Question: What jurisdiction, city, or county is the document associated with?
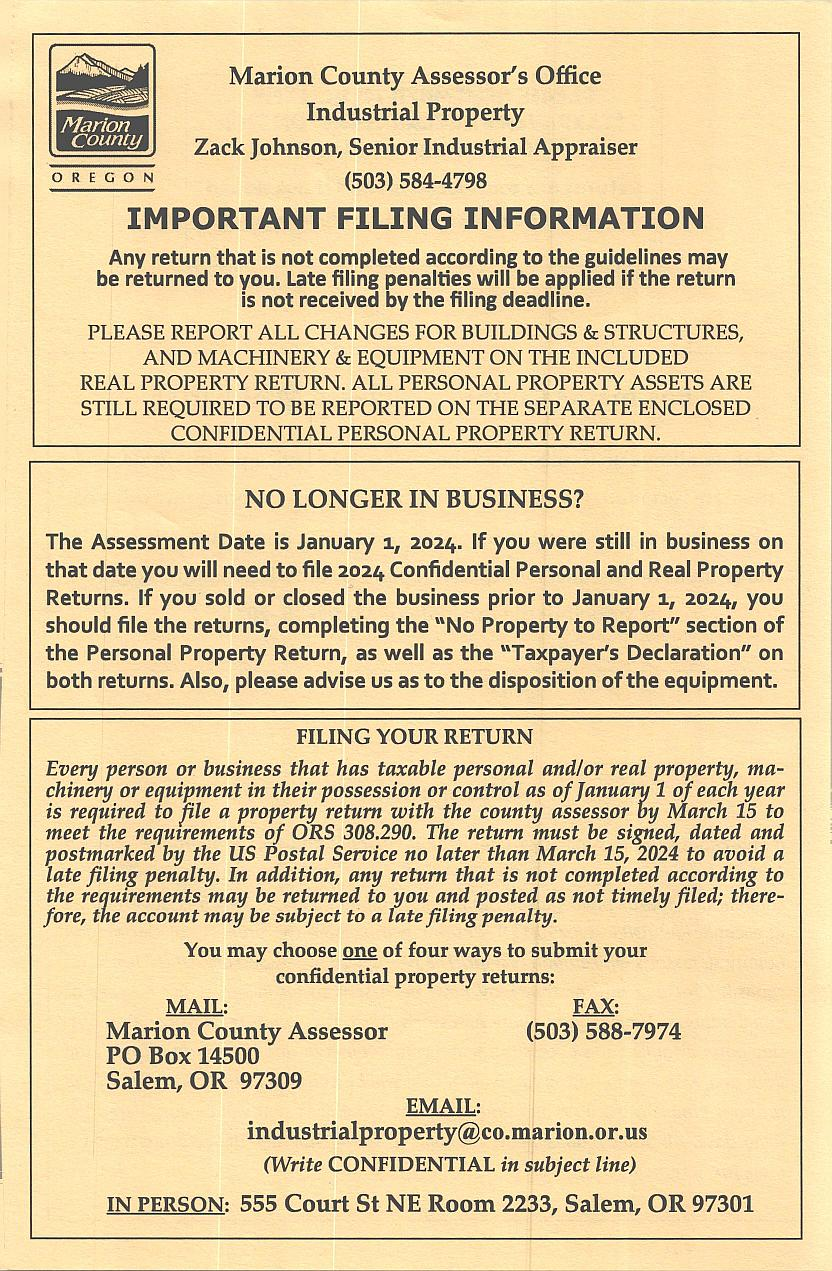
Answer: "Marion County"